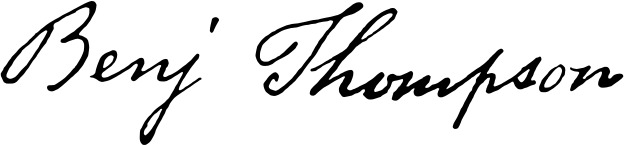
Signature of: benjamin thompson